Question: What is the assessed value of the property as noted in the document?
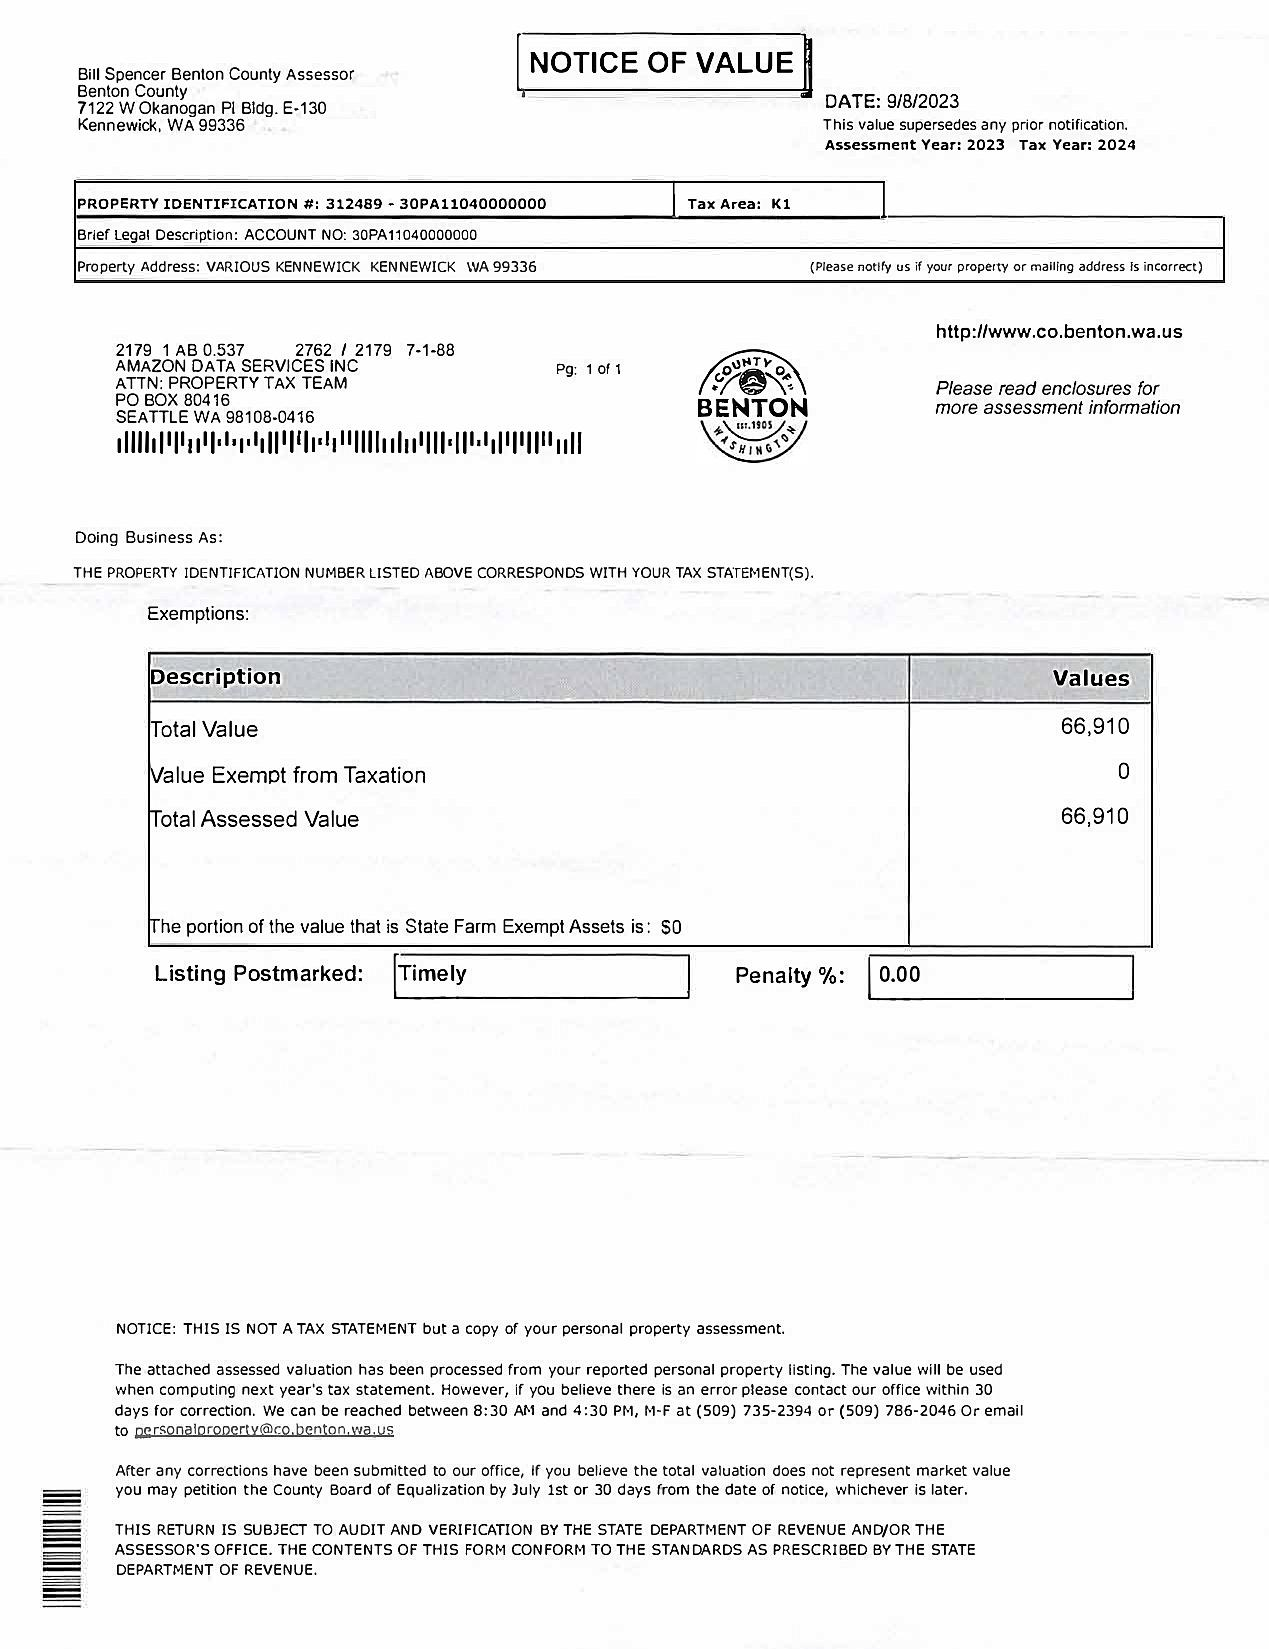
Answer: "66,910"